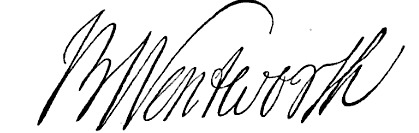
Signature of: benning wentworth